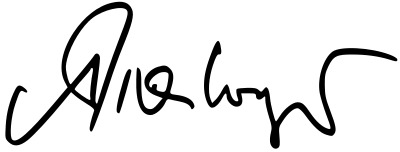
Signature of: alison moyet